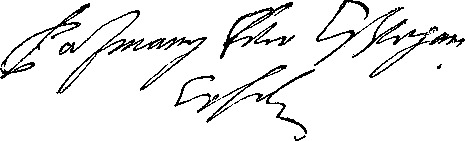
Signature of: péter pázmány